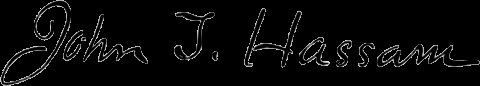
Signature of: john t hassam